Question: What is the earliest payment due date mentioned in the document?
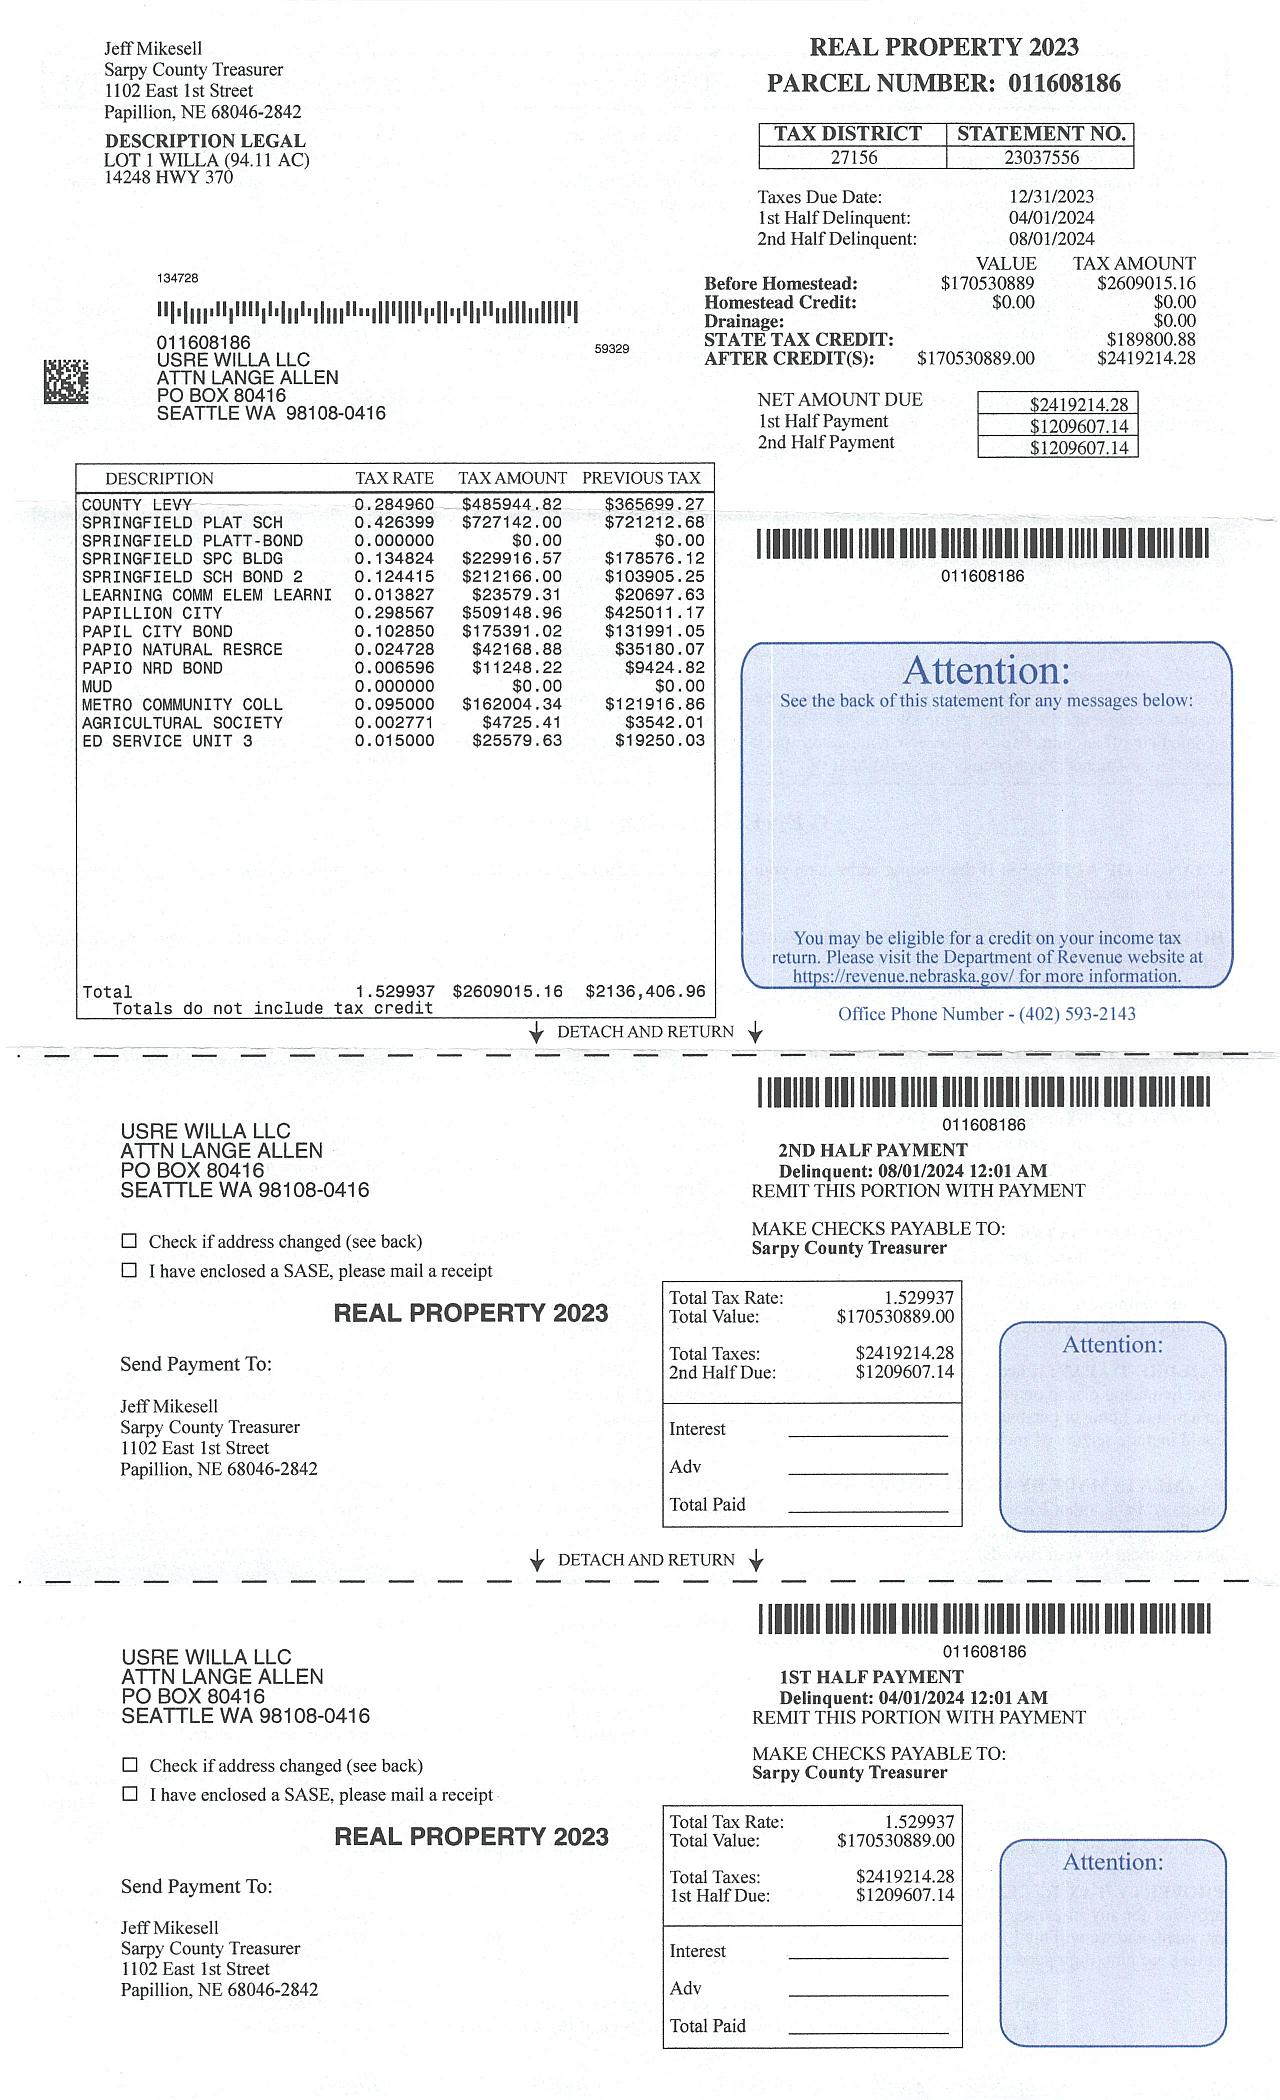
Answer: "12/31/23"